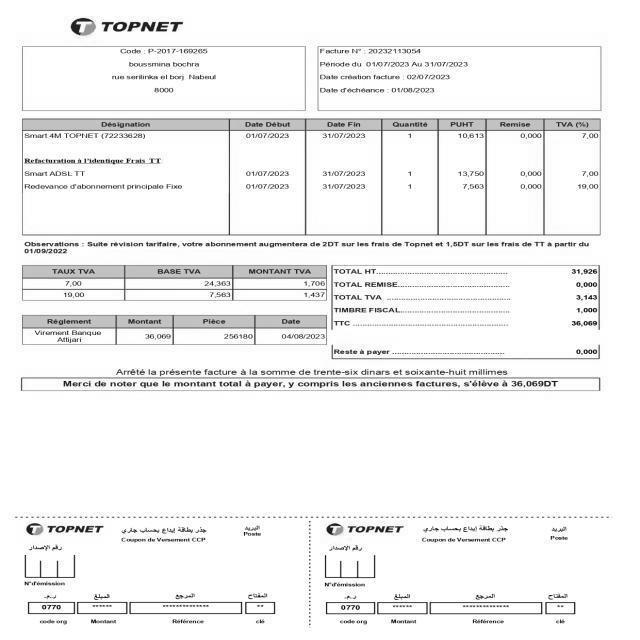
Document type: Invoice